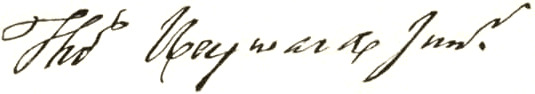
Signature of: thomas heyward jr